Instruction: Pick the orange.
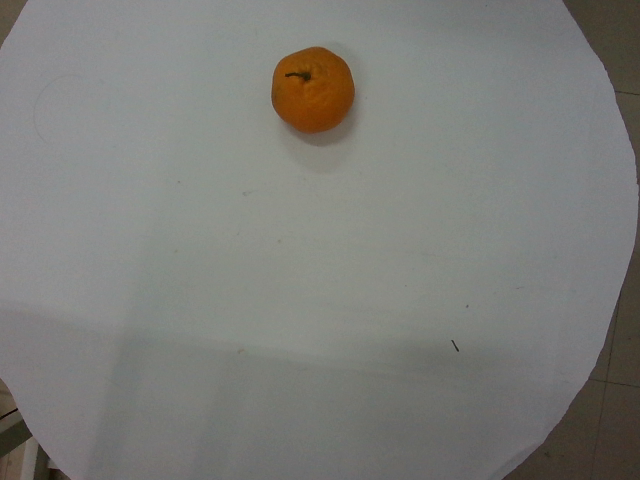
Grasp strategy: vertical